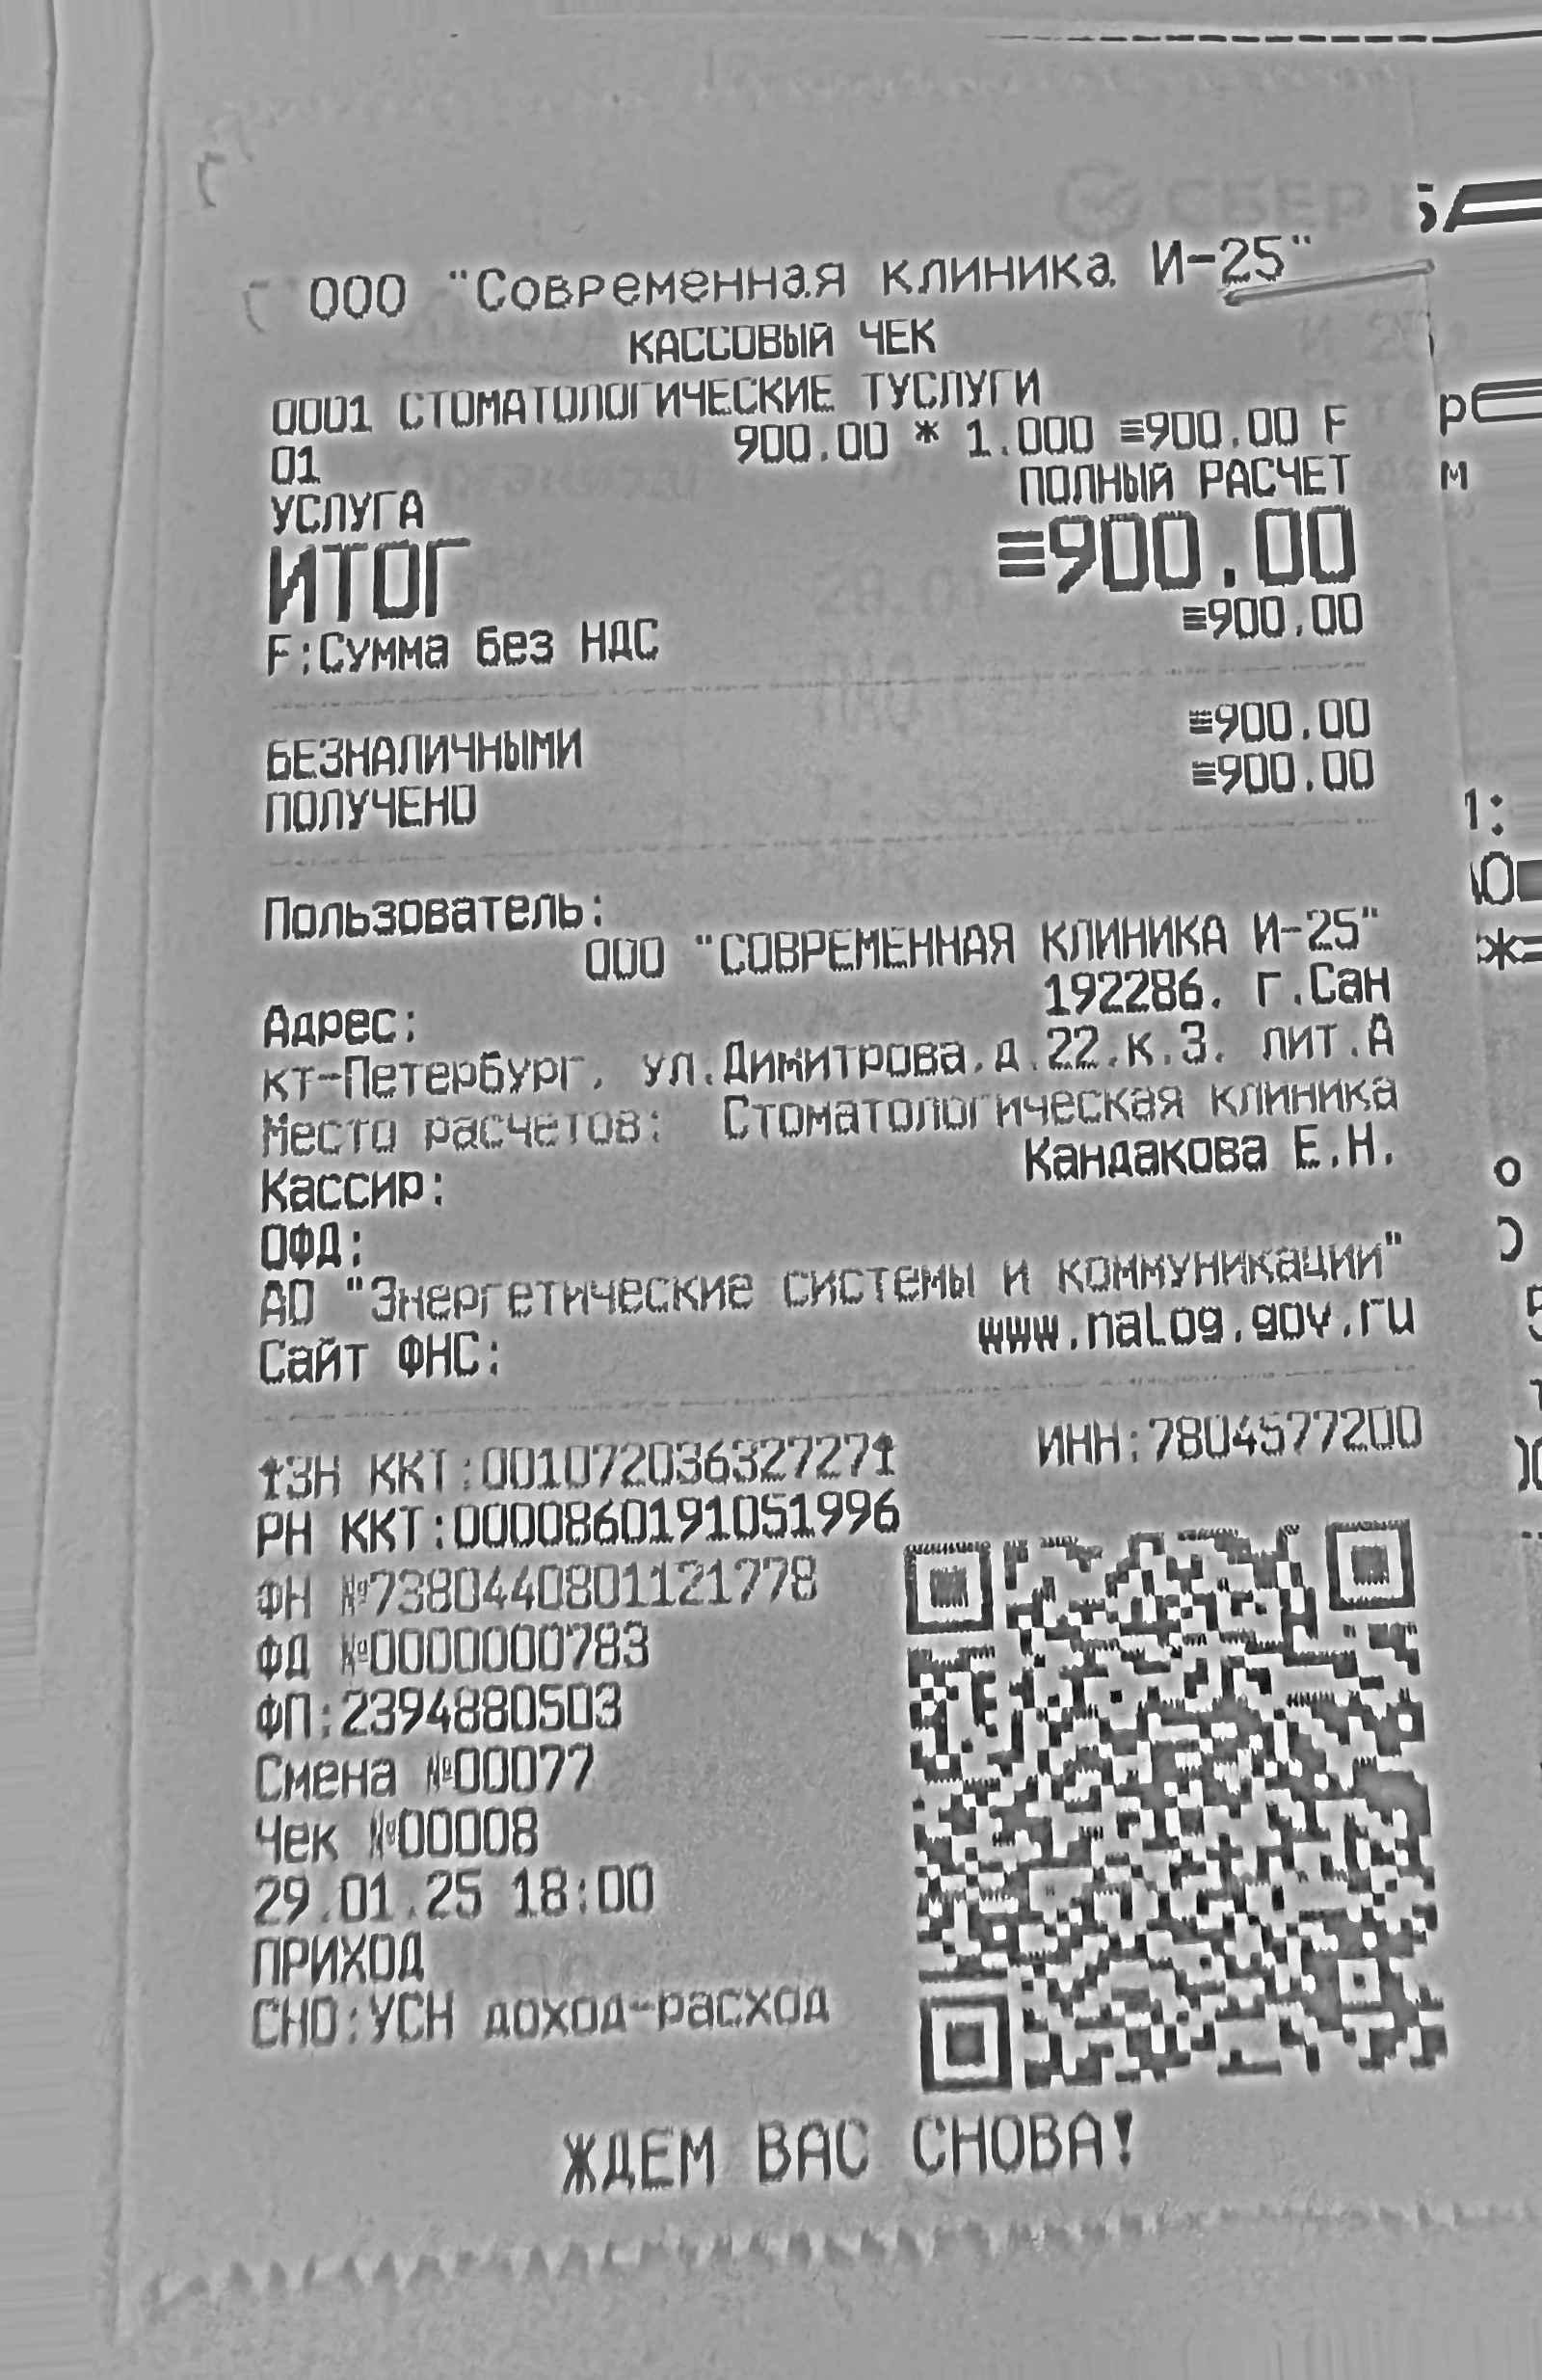
Продавец: ООО "Современная клиника И-25"
ИНН: 7804577200
Дата: 29.01.25
Товары: 0001 СТОМАТОЛОГИЧЕСКИЕ ТУСЛУГИ
Количество: 1.000
Цена: 900.00
Сумма: 900.00
Итого: 900.00